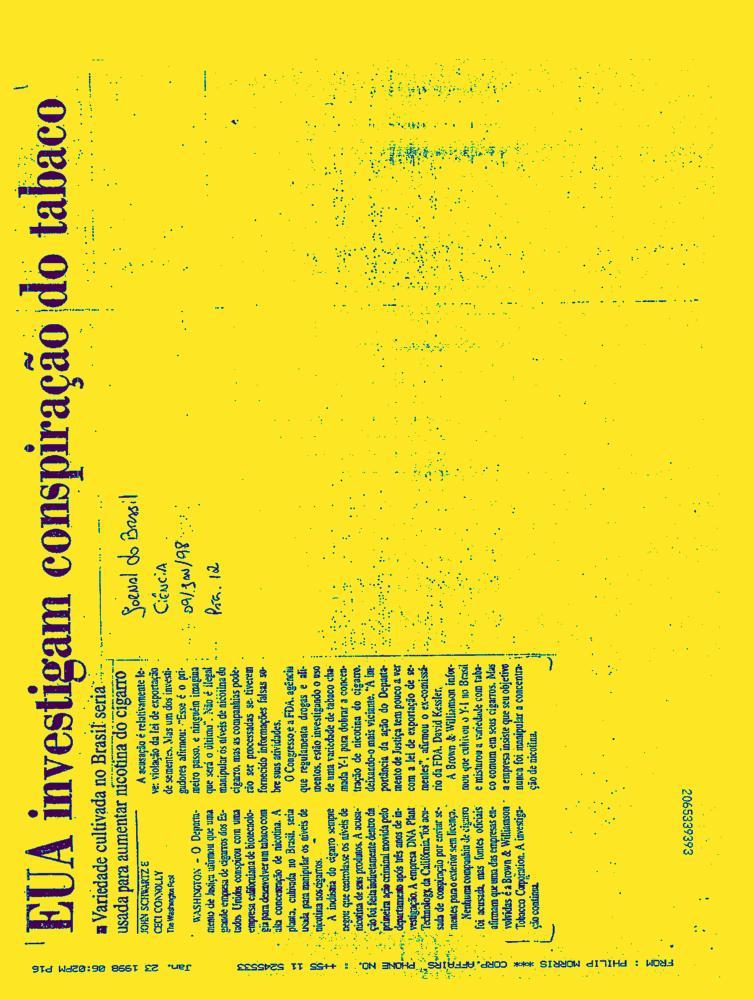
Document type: News-Article